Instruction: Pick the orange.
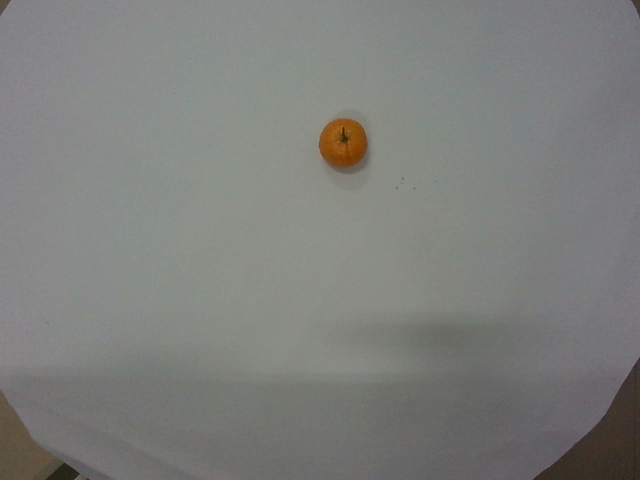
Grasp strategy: vertical